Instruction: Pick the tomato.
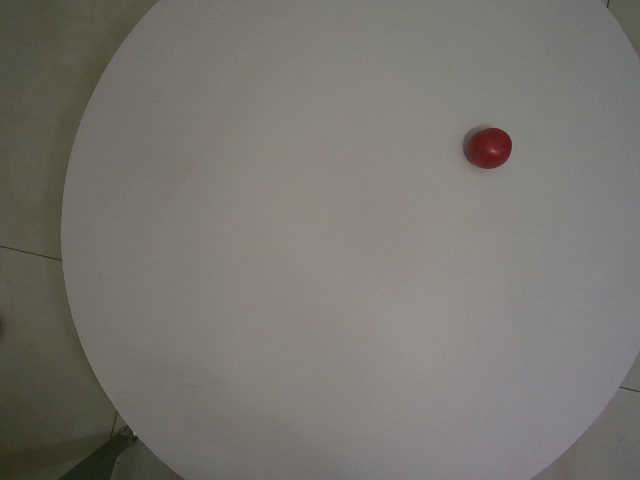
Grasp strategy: vertical